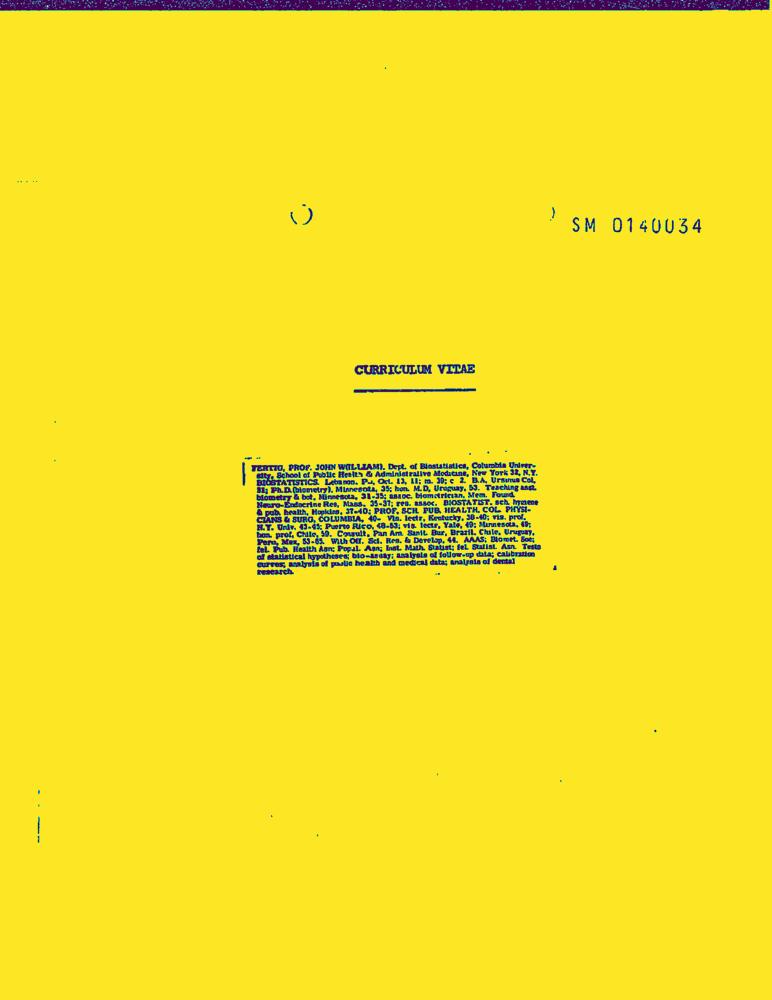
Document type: Resume-Doc